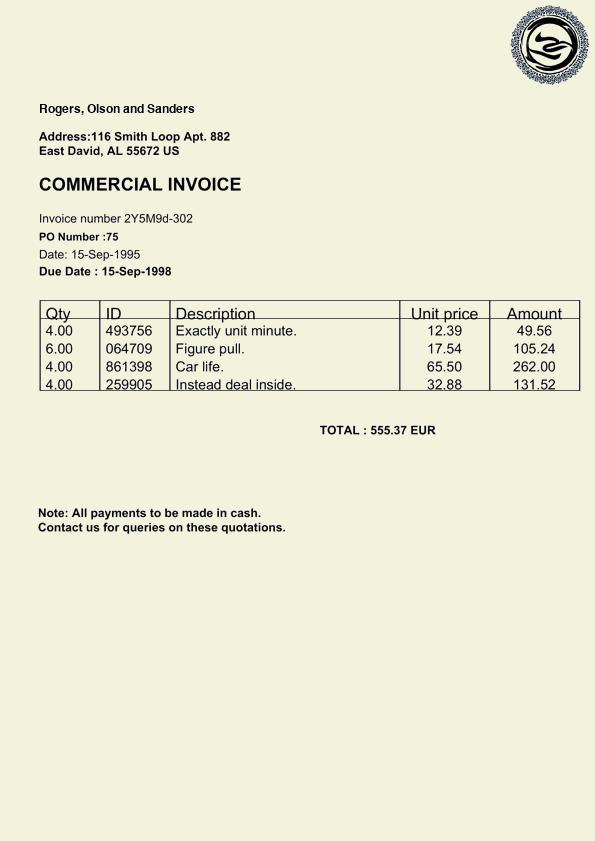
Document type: Invoice